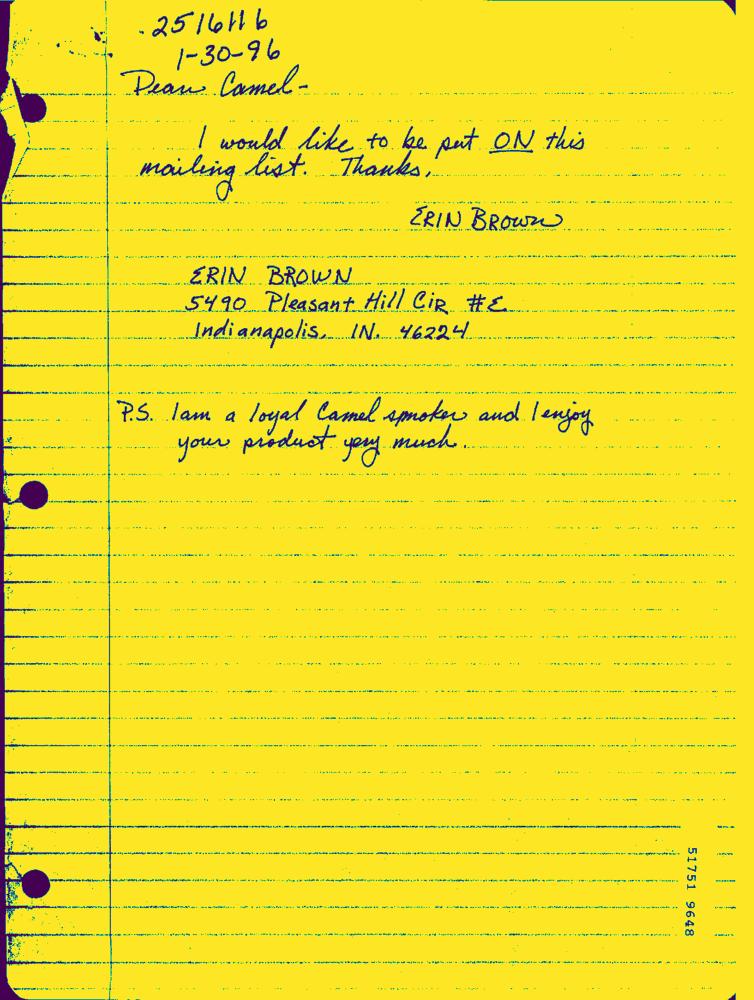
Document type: Hand-Written